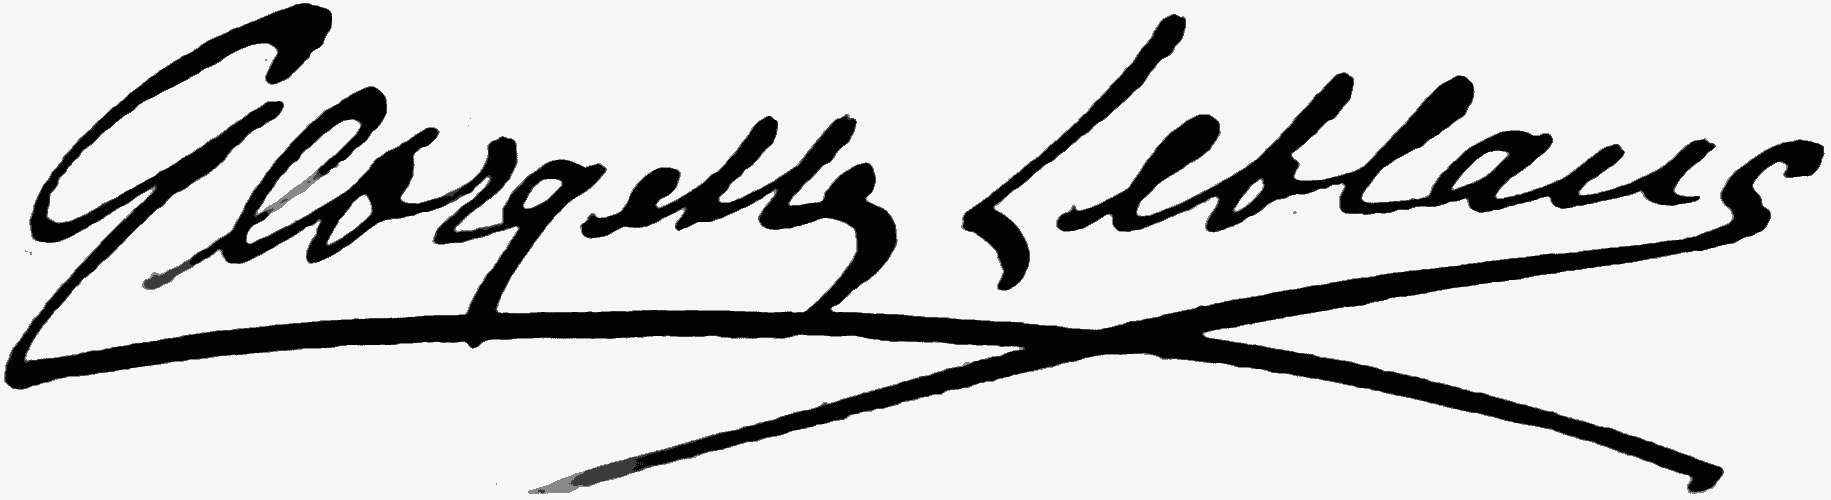
Signature of: georgette leblanc